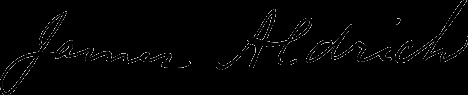
Signature of: james aldrich